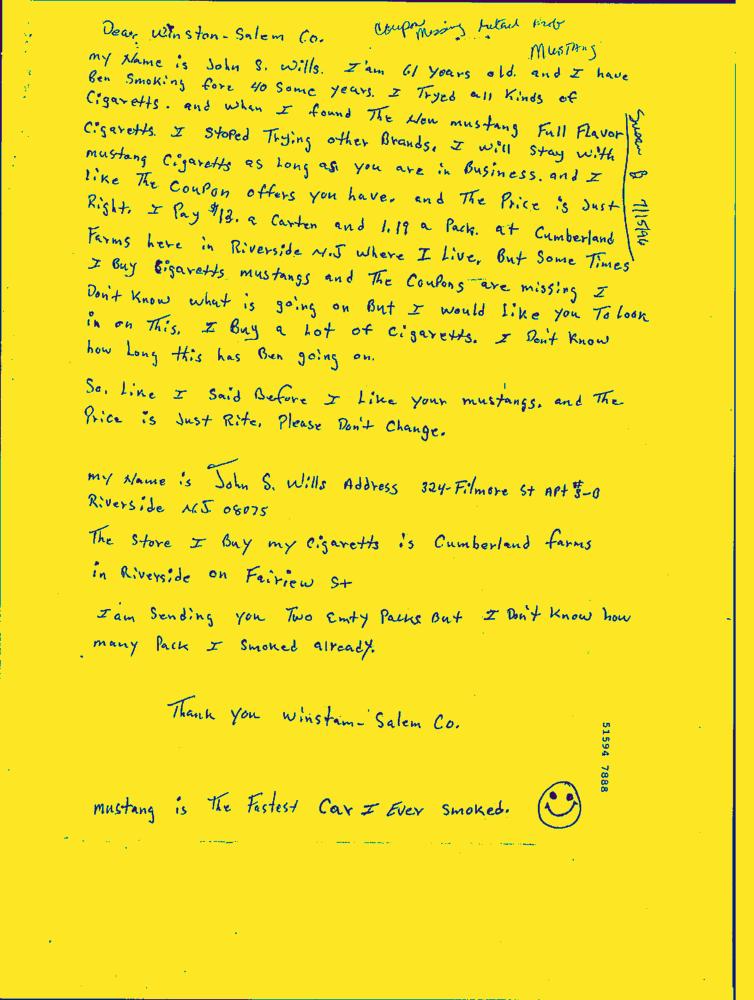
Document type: Hand-Written